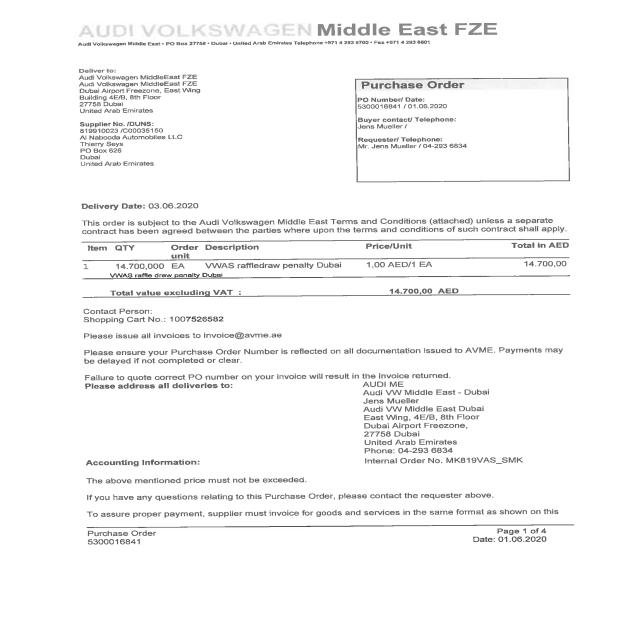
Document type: Invoice